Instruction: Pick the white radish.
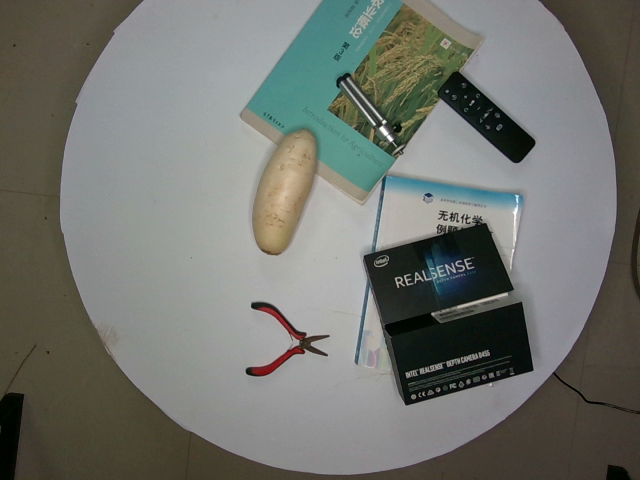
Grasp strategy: vertical